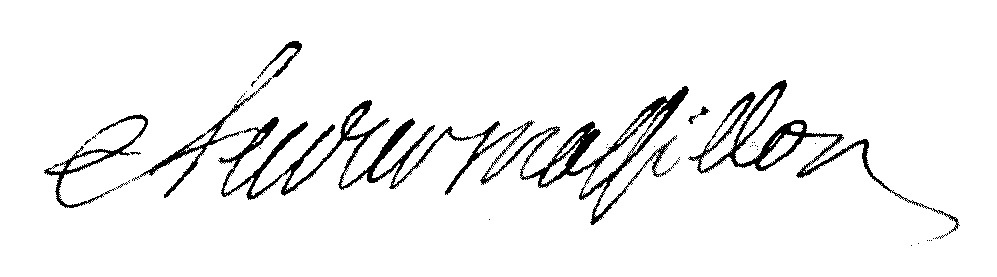
Signature of: bruno philibert audier massillon